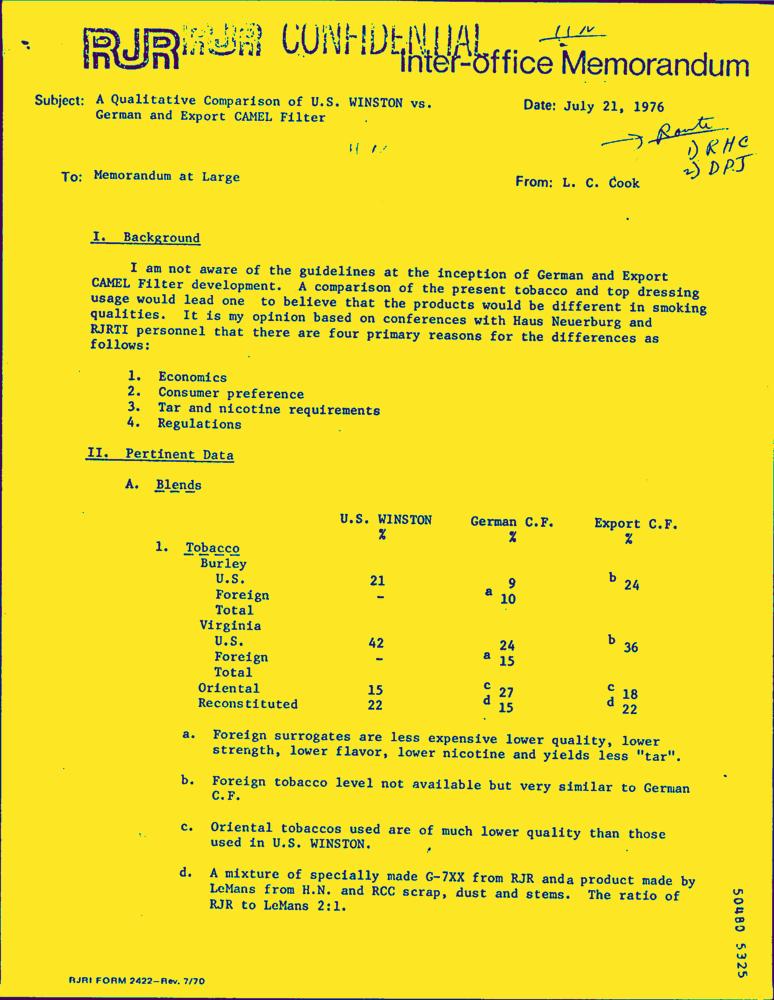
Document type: Letter-Doc